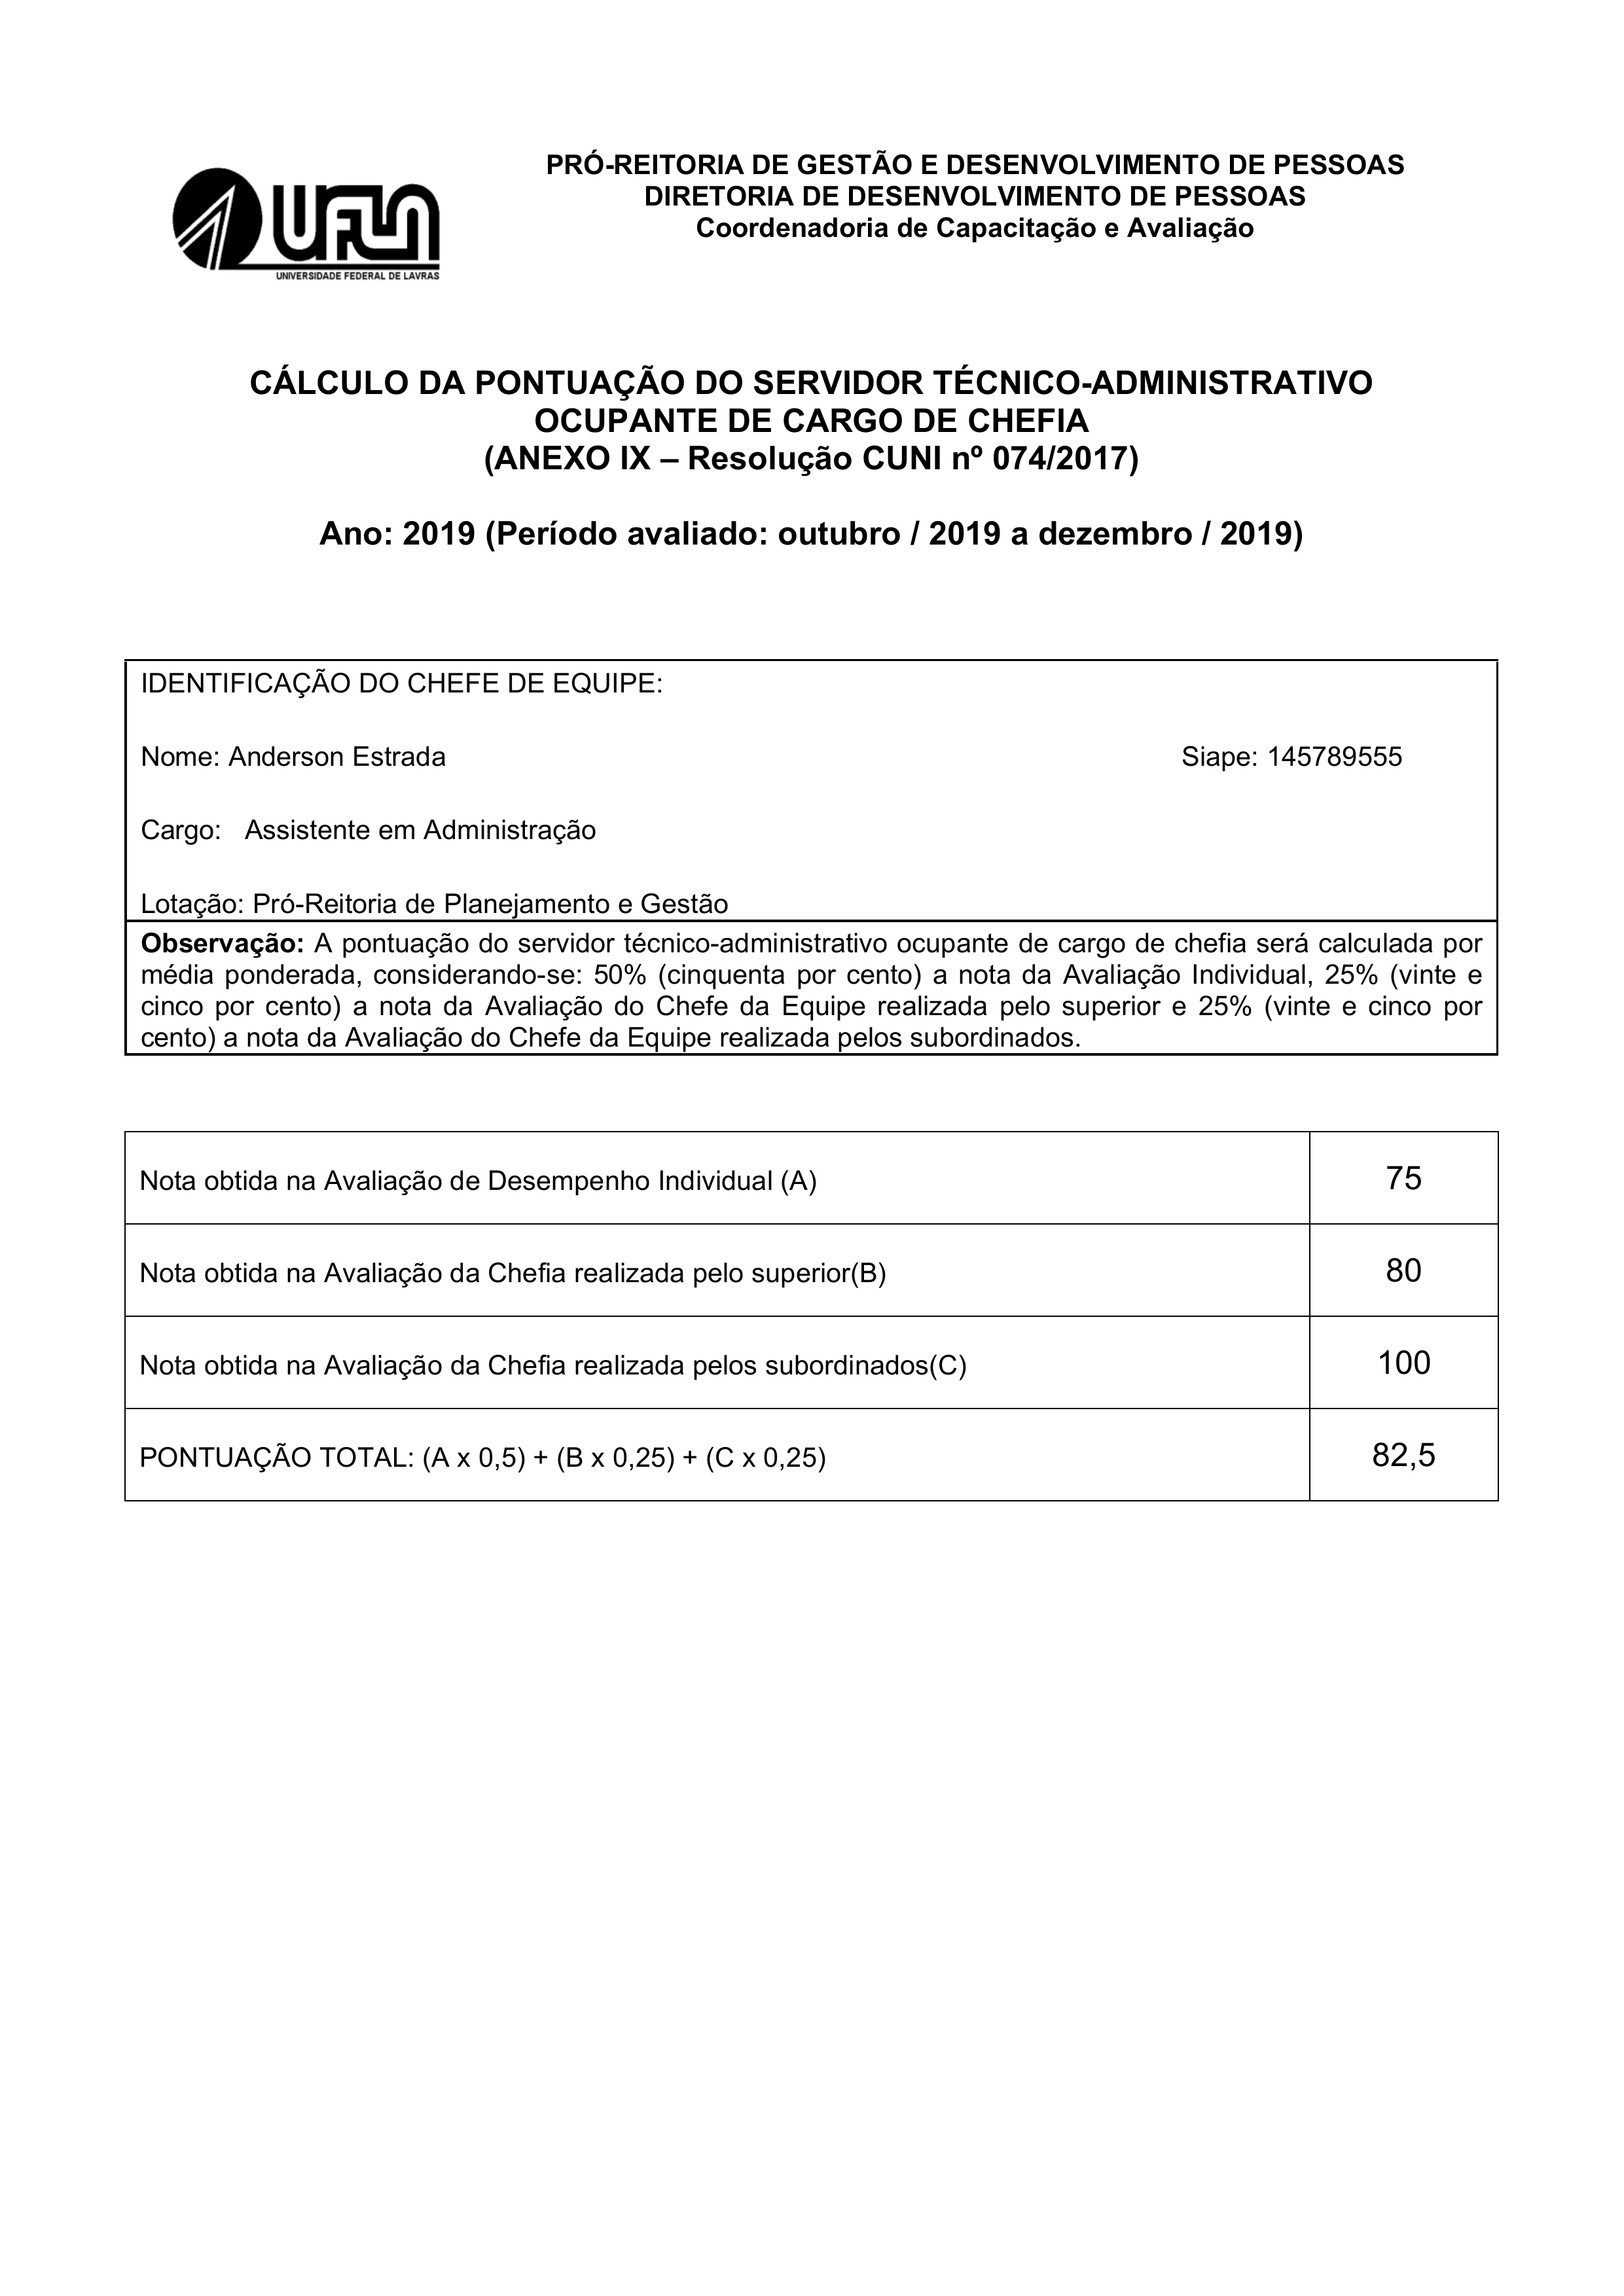
PRÓ-REITORIA DE GESTÃO E DESENVOLVIMENTO DE PESSOAS
UFLA
DIRETORIA DE DESENVOLVIMENTO DE PESSOAS
Coordenadoria de Capacitação e Avaliação
UNIVERSIDADE FEDERAL DE LAYRAS
CÁLCULO DA PONTUAÇÃO DO SERVIDOR TÉCNICO-ADMINISTRATIVO OCUPANTE DE CARGO DE CHEFIA
(ANEXO IX — Resolução CUNI nº 074/2017)
(
Período avaliado:
outubro / 2019 a dezembro / 2019
Ano:
2019
)
IDENTIFICAÇÃO DO CHEFE DE EQUIPE:
Nome:
Anderson Estrada
Siape:
145789555
Cargo:
Assistente em Administração
Lotação:
Pró-Reitoria de Planejamento e Gestão
Observação: A pontuação do servidor técnico-administrativo ocupante de cargo de chefia sera calculada por média ponderada, considerando-se: 50% (cinquenta por cento) a nota da Avaliação Individual, 25% (vinte e cinco por cento) a nota da Avaliação do Chefe da Equipe realizada pelo superior e 25% (vinte e cinco por cento) a nota da Avaliação do Chefe da Equipe realizada pelos subordinados.
Nota obtida na Avaliação de Desempenho Individual (A)
75
Nota obtida na Avaliação da Chefia realizada pelo superior(B)
80
Nota obtida na Avaliação da Chefia realizada pelos subordinados(C)
100
PONTUAÇÃO TOTAL: (A x 0,5) + (B x 0,25) + (C x 0,25)
82,5